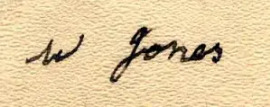
Signature of: wilf jones